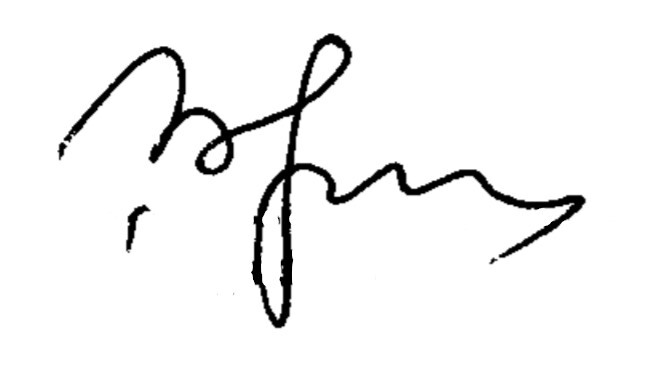
Signature of: barbara bubula